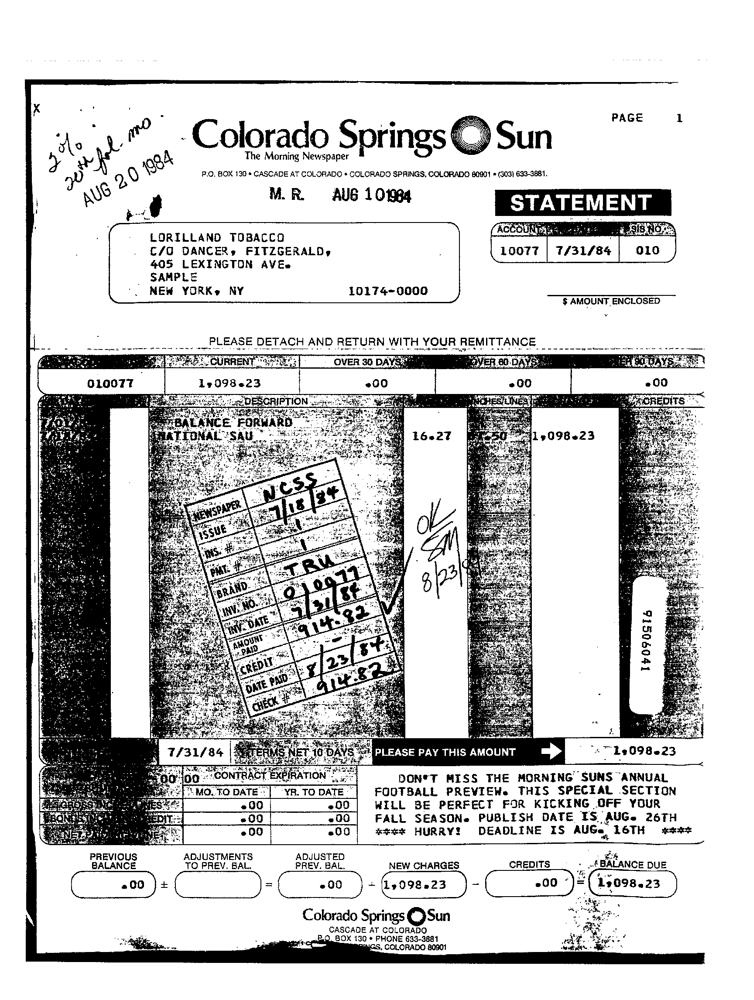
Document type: Invoice